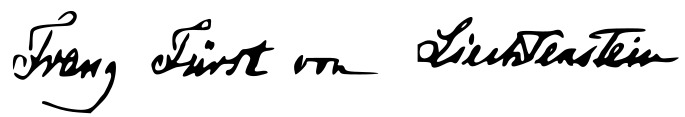
Signature of: franz i prince of liechtenstein